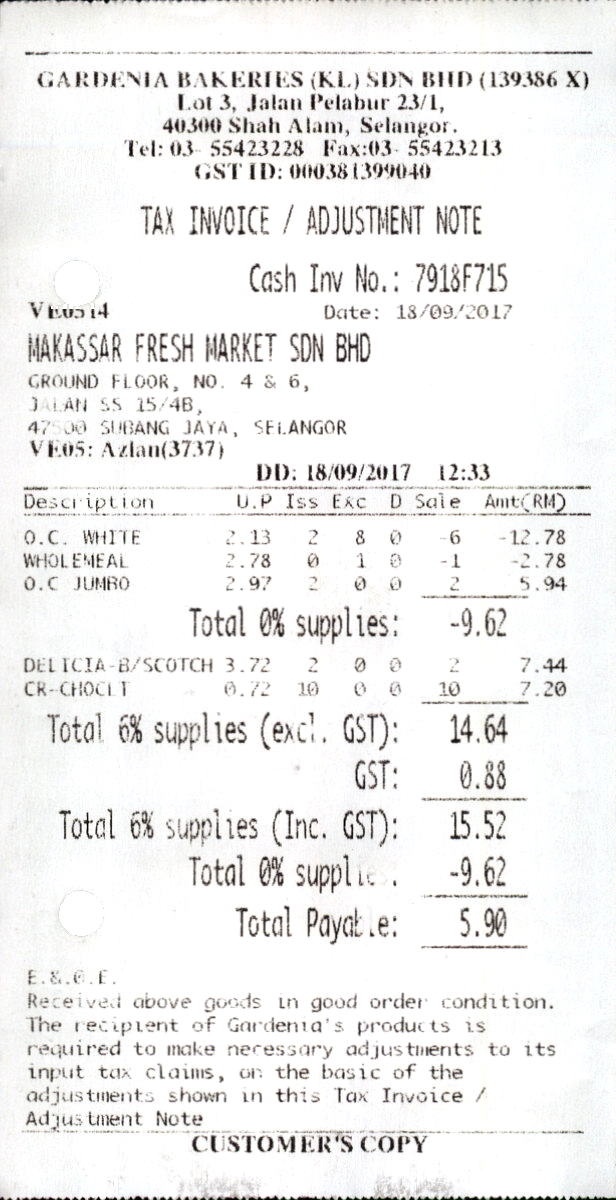
GARDENIA BAKERIES (KL) SDN BHD (139386 X)
LOT 3, JALAN PELABUR 23/1,
40300 SHAH ALAM, SELANGOR.
TEL: 03- 55423228
GST ID: 000381399040
TAX INVOICE / ADJUSTMENT NOTE
CASH INV NO.: 7918F715
DATE: 18/09/2017
VE0514
MAKASSAR FRESH MARKET SDN BHD
GROUND FLOOR, NO. 4 & 6,
JALAN SS 15/4B,
47500 SUBANG JAYA, SELANGOR
VE05: AZLAN(3737)
DD: 18/09/2017
DESCRIPTION
-9.62
U.P
ISS
EXC
D
SALE
AMT(RM)
O.C. WHITE
2.13
2
8
0
-6
-12.78
WHOLEMEAL
2.78
0
1
0
-1
-2.78
O.C JUMBO
2.97
2
0
0
2
5.94
TOTAL 0% SUPPLIES:
DEITCIA-B/SCOTCH 3.72
2
0
0
2
7.44
CR-CHOCLT
0.72
10
0
0
10
7.20
TOTAL 6% SUPPLIES (EXCL. GST):
14.64
GST:
0.88
TOTAL 6% SUPPLIES (INC. GST):
15.52
TOTAL 0% SUPPLIES.
-9.62
TOTAL PAYABLE:
5.90
E.&.0.E.
RECEIVED ABOVE GOODS IN GOOD ORDER CONDITION.
THE RECIPIENT OF GARDENIA'S PRODUCTS IS
REQUIRED TO MAKE NECESSARY ADJUSTMENTS TO ITS
INPUT TAX CLAIMS, ON THE BASIC OF THE
ADJUSTMENTS SHOWN IN THIS TAX INVOICE /
ADJUSTMENT NOTE
CUSTOMER'S COPY
FAX:03- 55423213
12:33